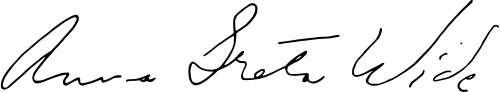
Signature of: anna greta wide